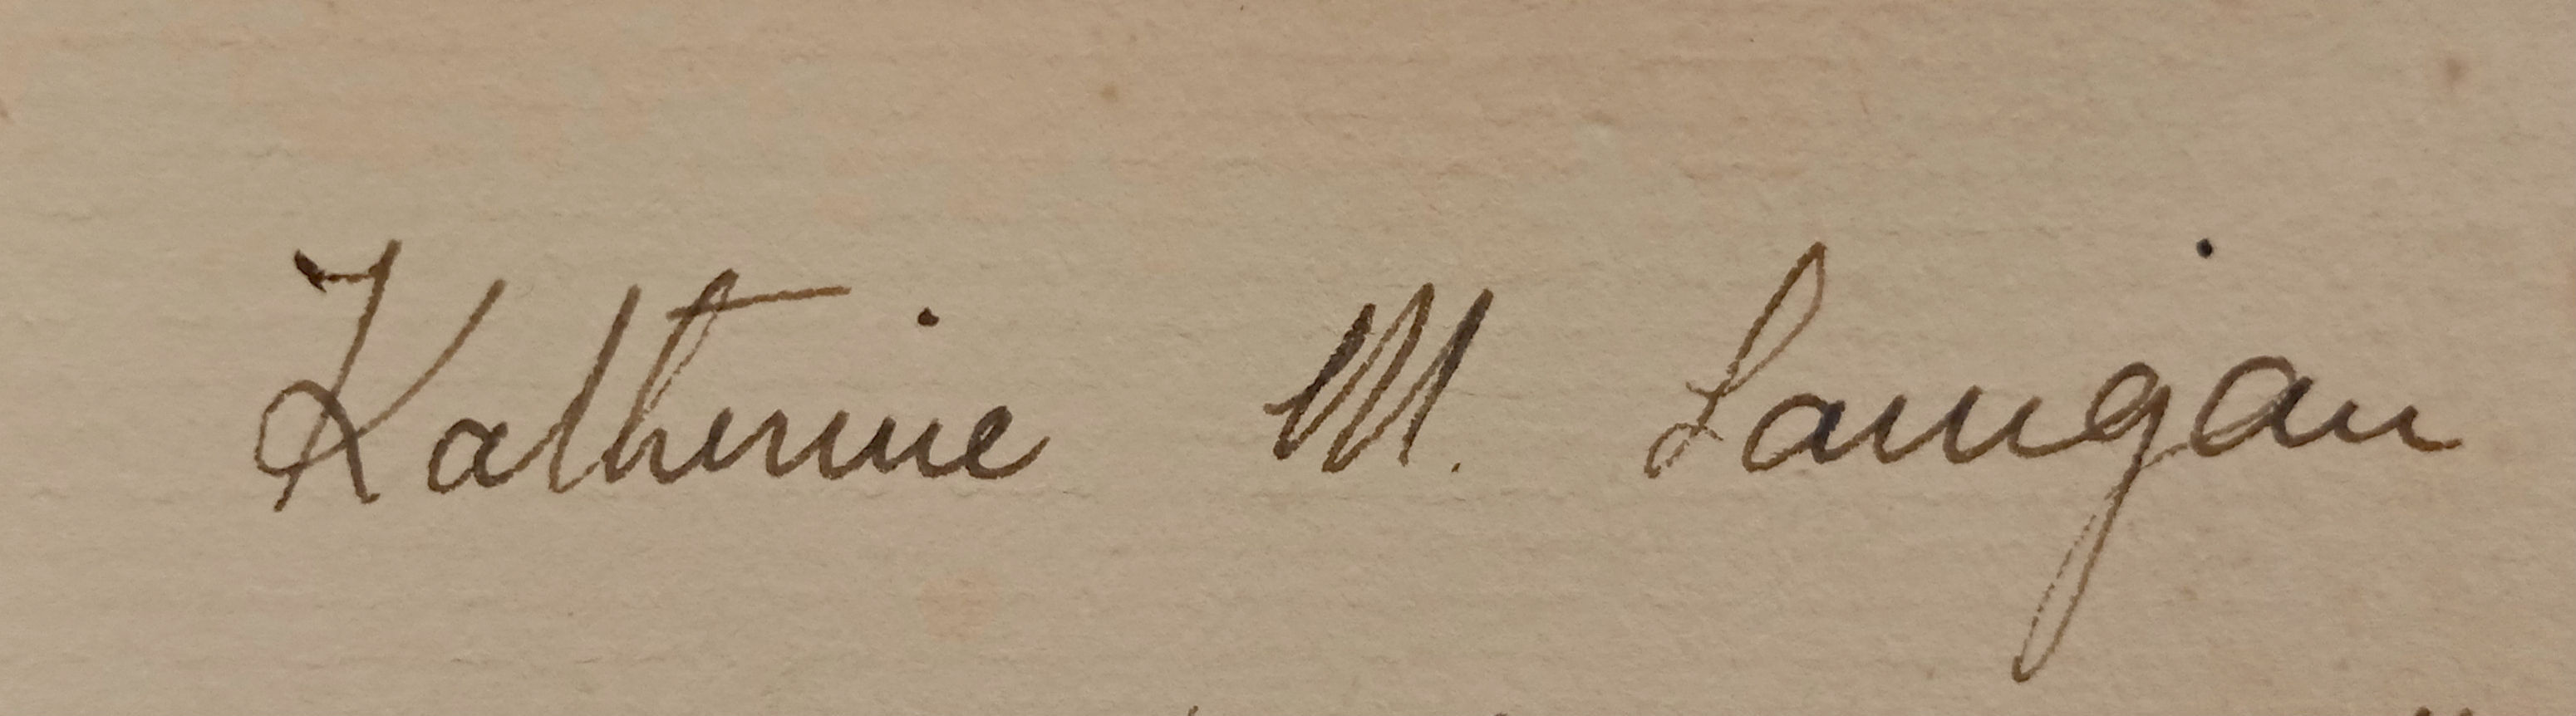
Signature of: katherine m lanigan